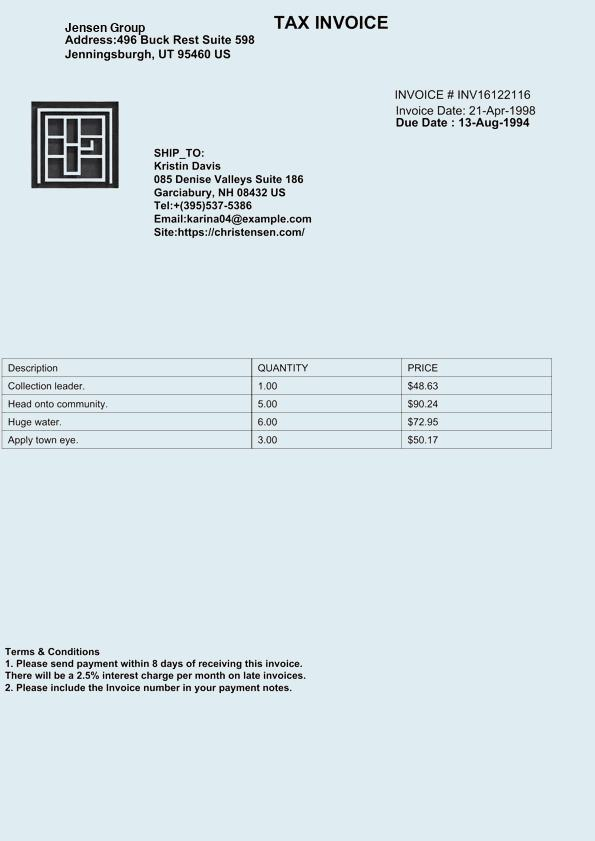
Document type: Invoice